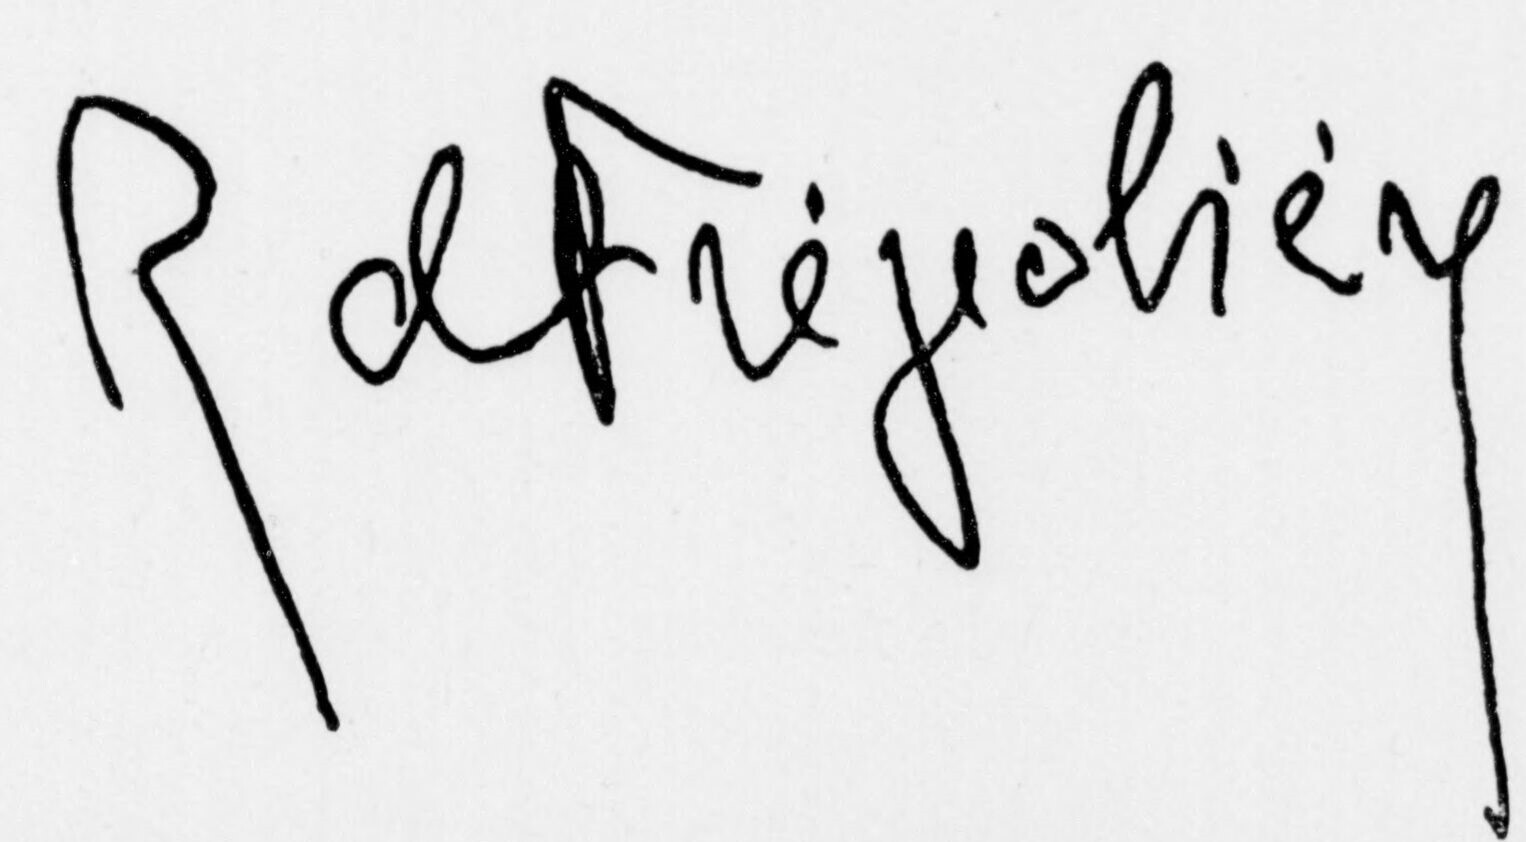
Signature of: count renaud de la frégeolière